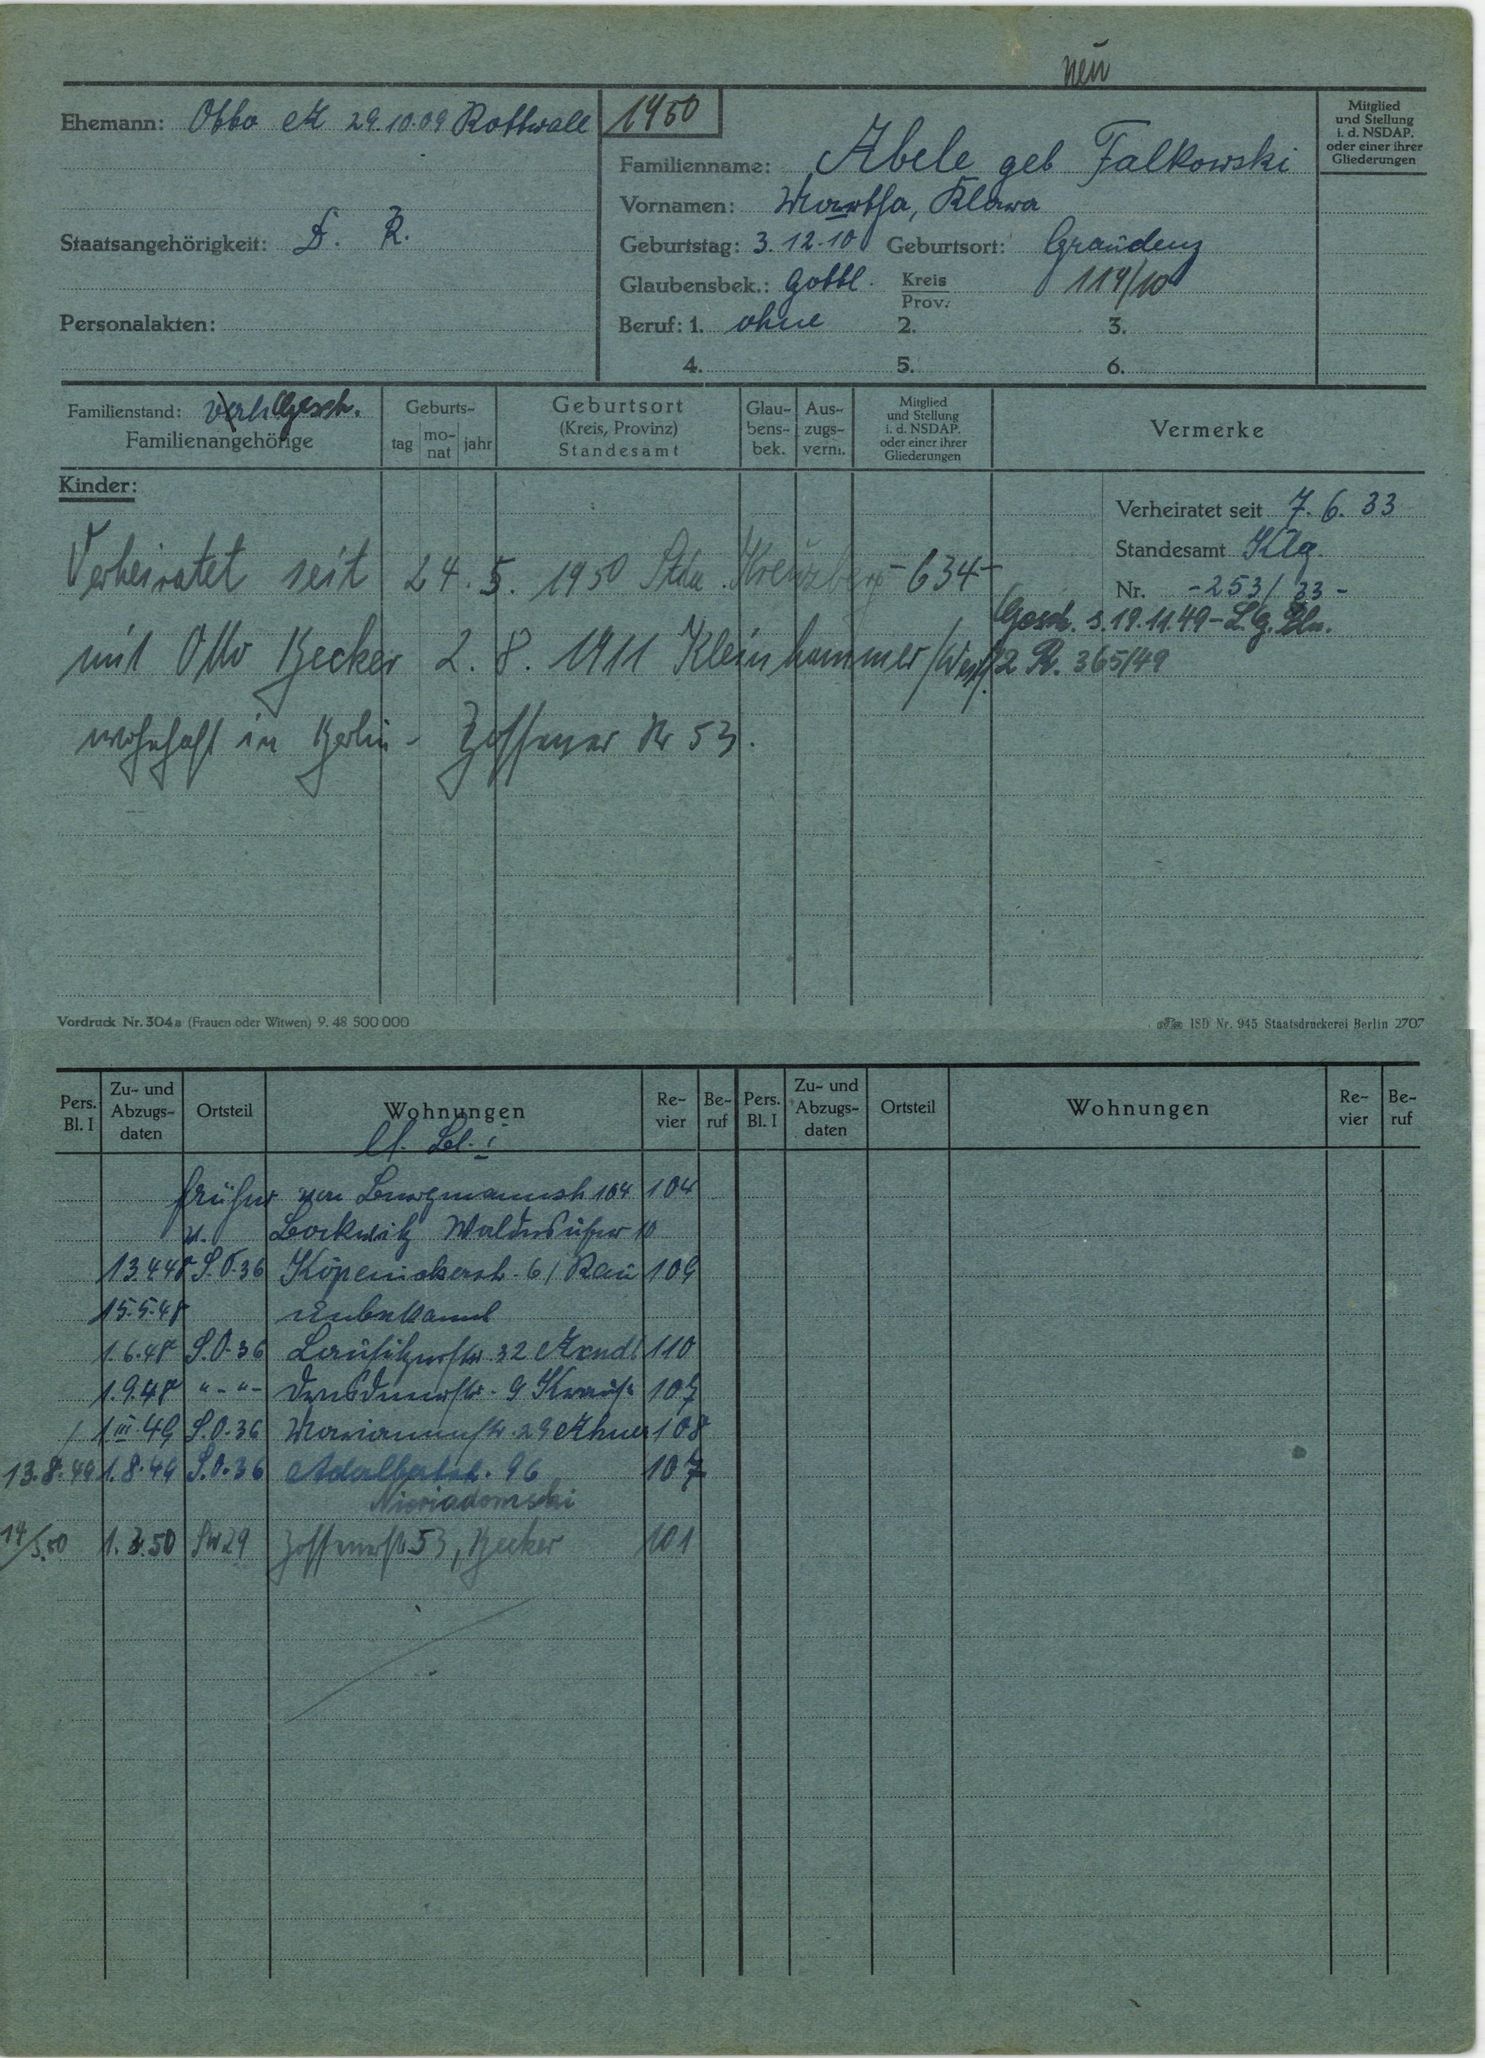
Abele geb Falkowski